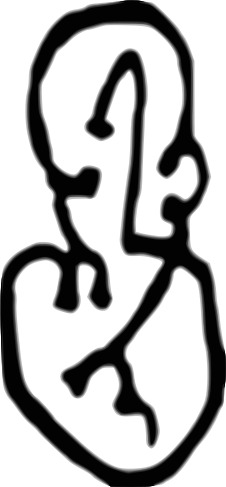
Signature of: givi amilakhvari